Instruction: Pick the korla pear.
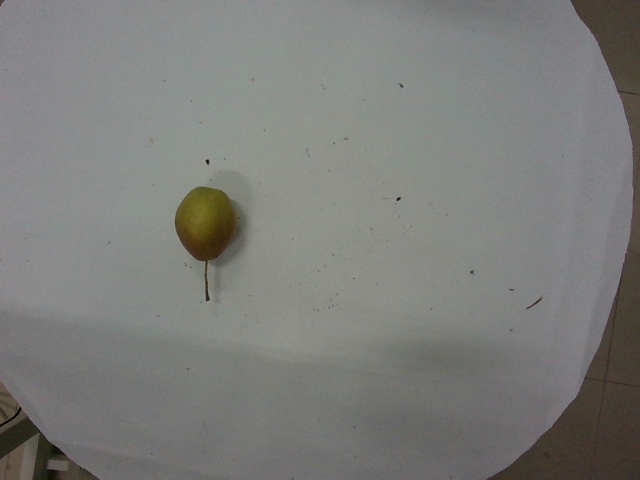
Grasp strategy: vertical